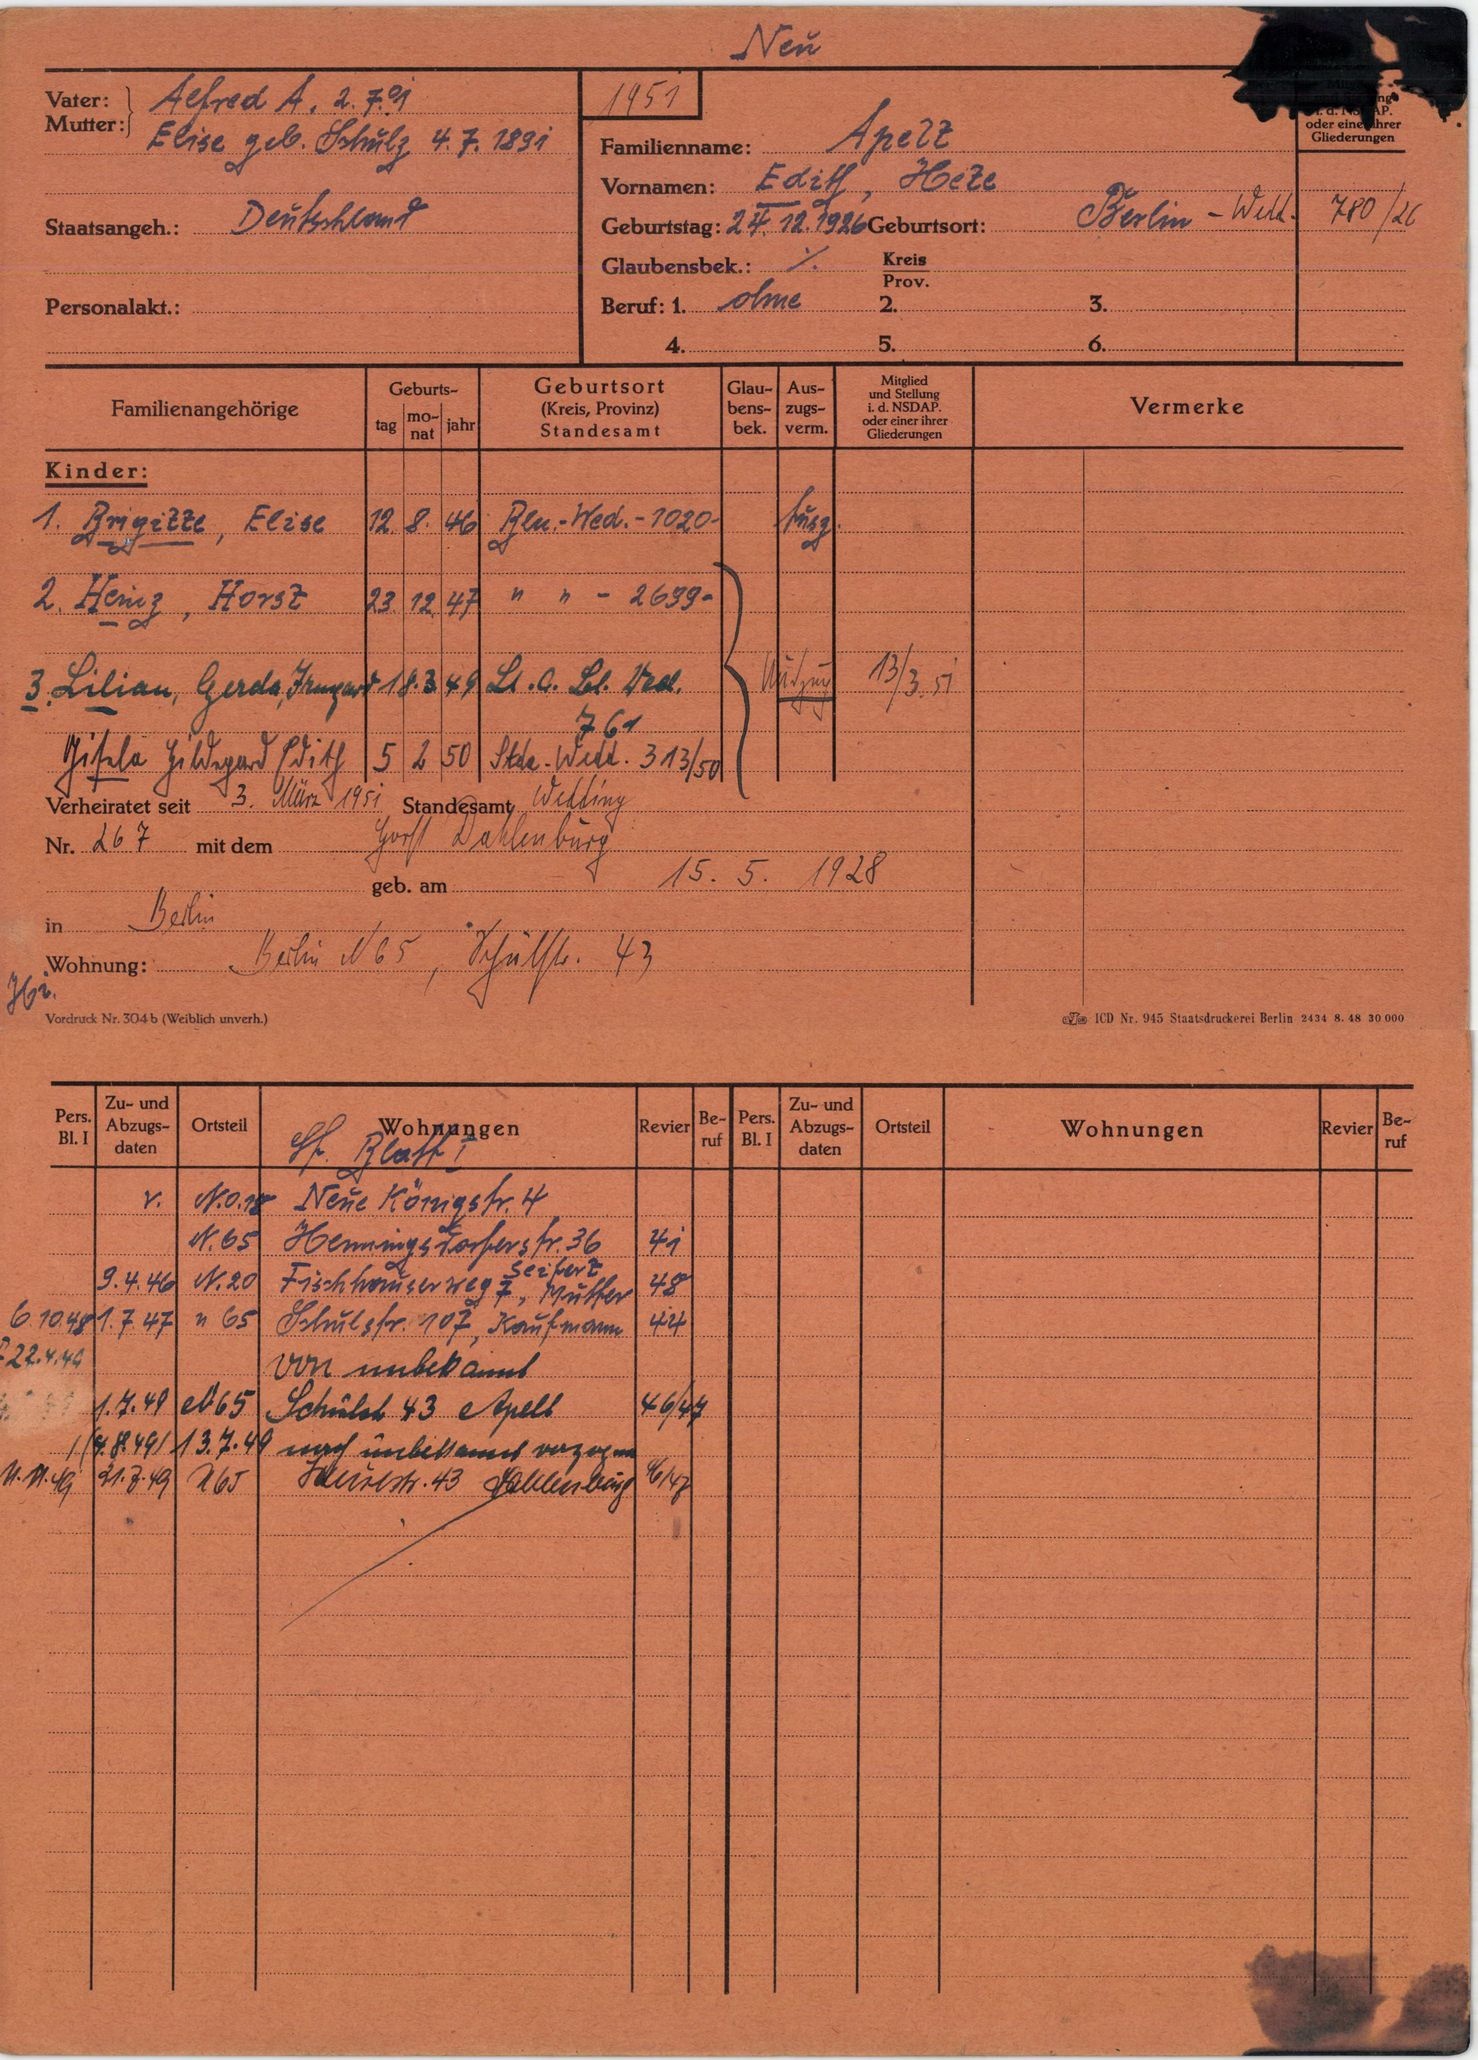
Apelt